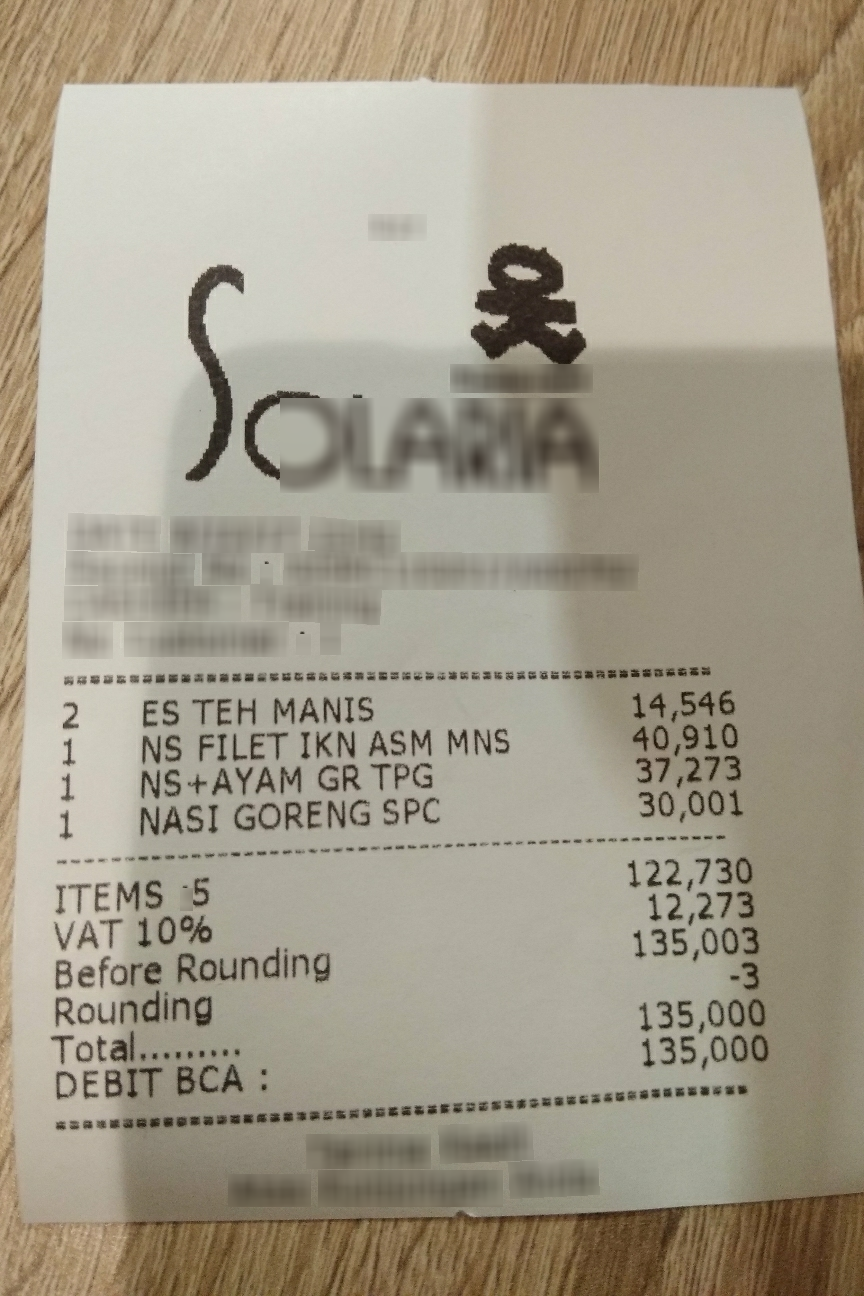
Number of items: 4
Subtotal: 122,730
Tax: 12,273
Other charges: 135,003 -3
Total: 135,000
OCR text regions:
text: Before
text: Rounding
text: 135,003
text: 2
text: ES
text: TEH
text: MANIS
text: 14,546
text: 1
text: NS
text: FILET
text: IKN
text: ASM
text: MNS
text: 40,910
text: 1
text: NS+AYAM
text: GR
text: TPG
text: 37,273
text: 1
text: NASI
text: GORENG
text: SPC
text: 30,001
text: 122,730
text: 12,273
text: VAT
text: 10%
text: -3
text: Rounding
text: 135,000
text: Total.
text: 135,000
text: DEBIT
text: BCA :
text: ITEMS
text: 5